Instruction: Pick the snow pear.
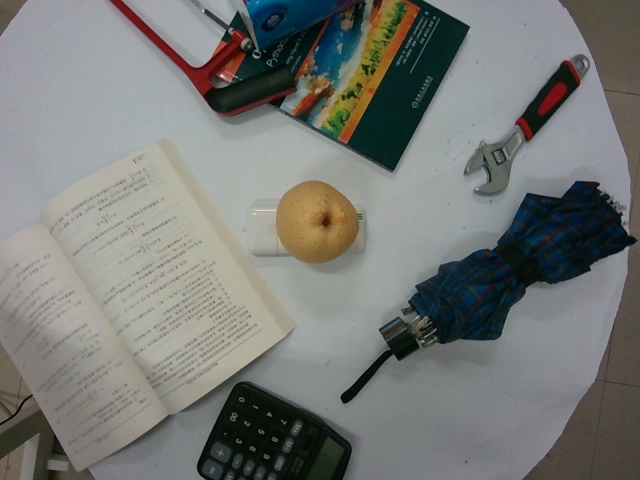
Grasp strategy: vertical